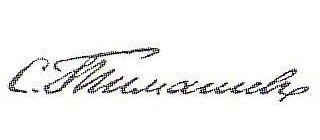
Signature of: sergeĭ ivanovich timashev